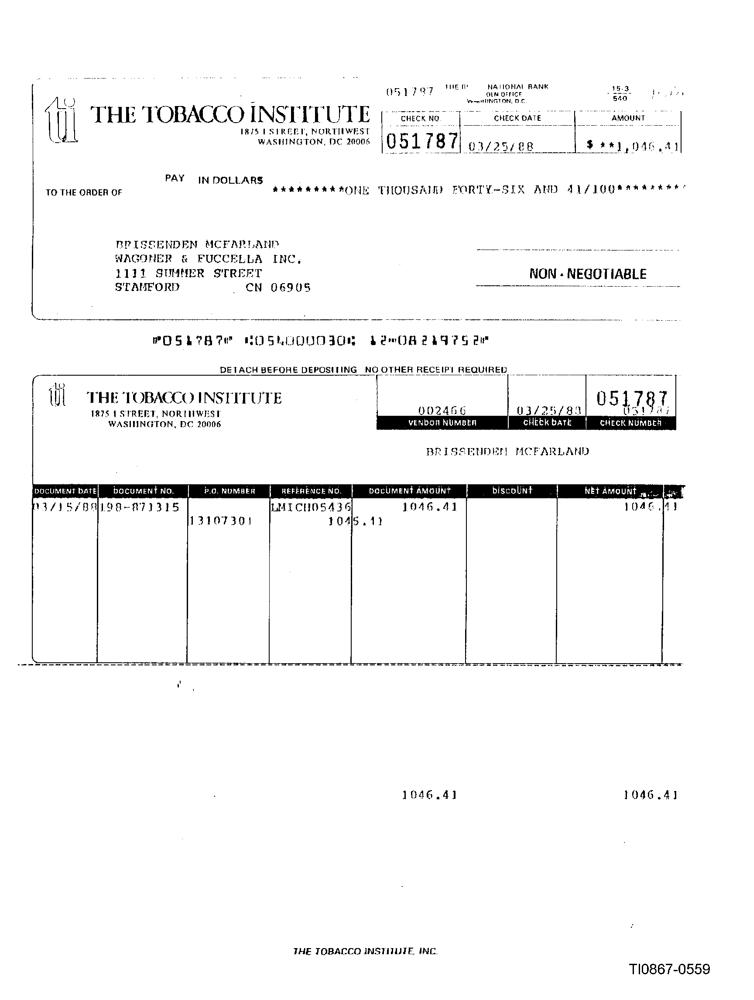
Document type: Invoice